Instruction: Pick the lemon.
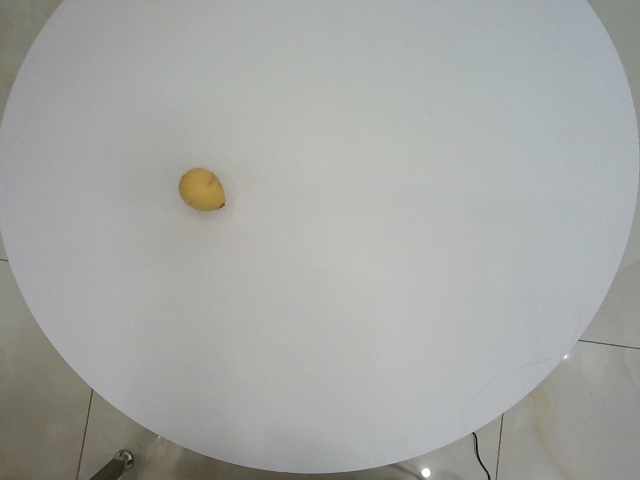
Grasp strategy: vertical